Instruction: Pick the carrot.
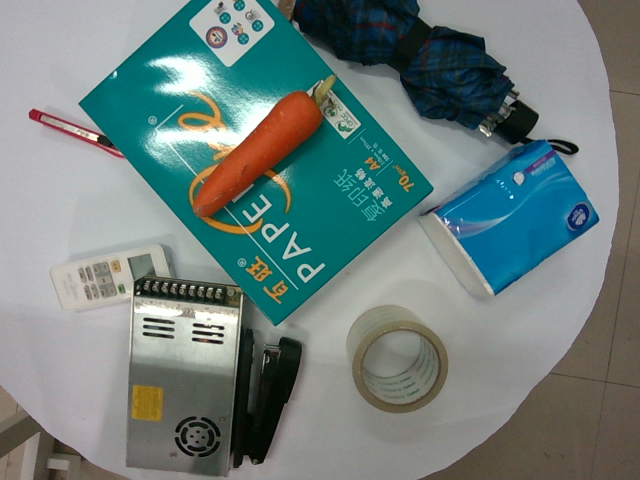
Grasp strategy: vertical